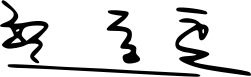
Signature of: han dong hoon